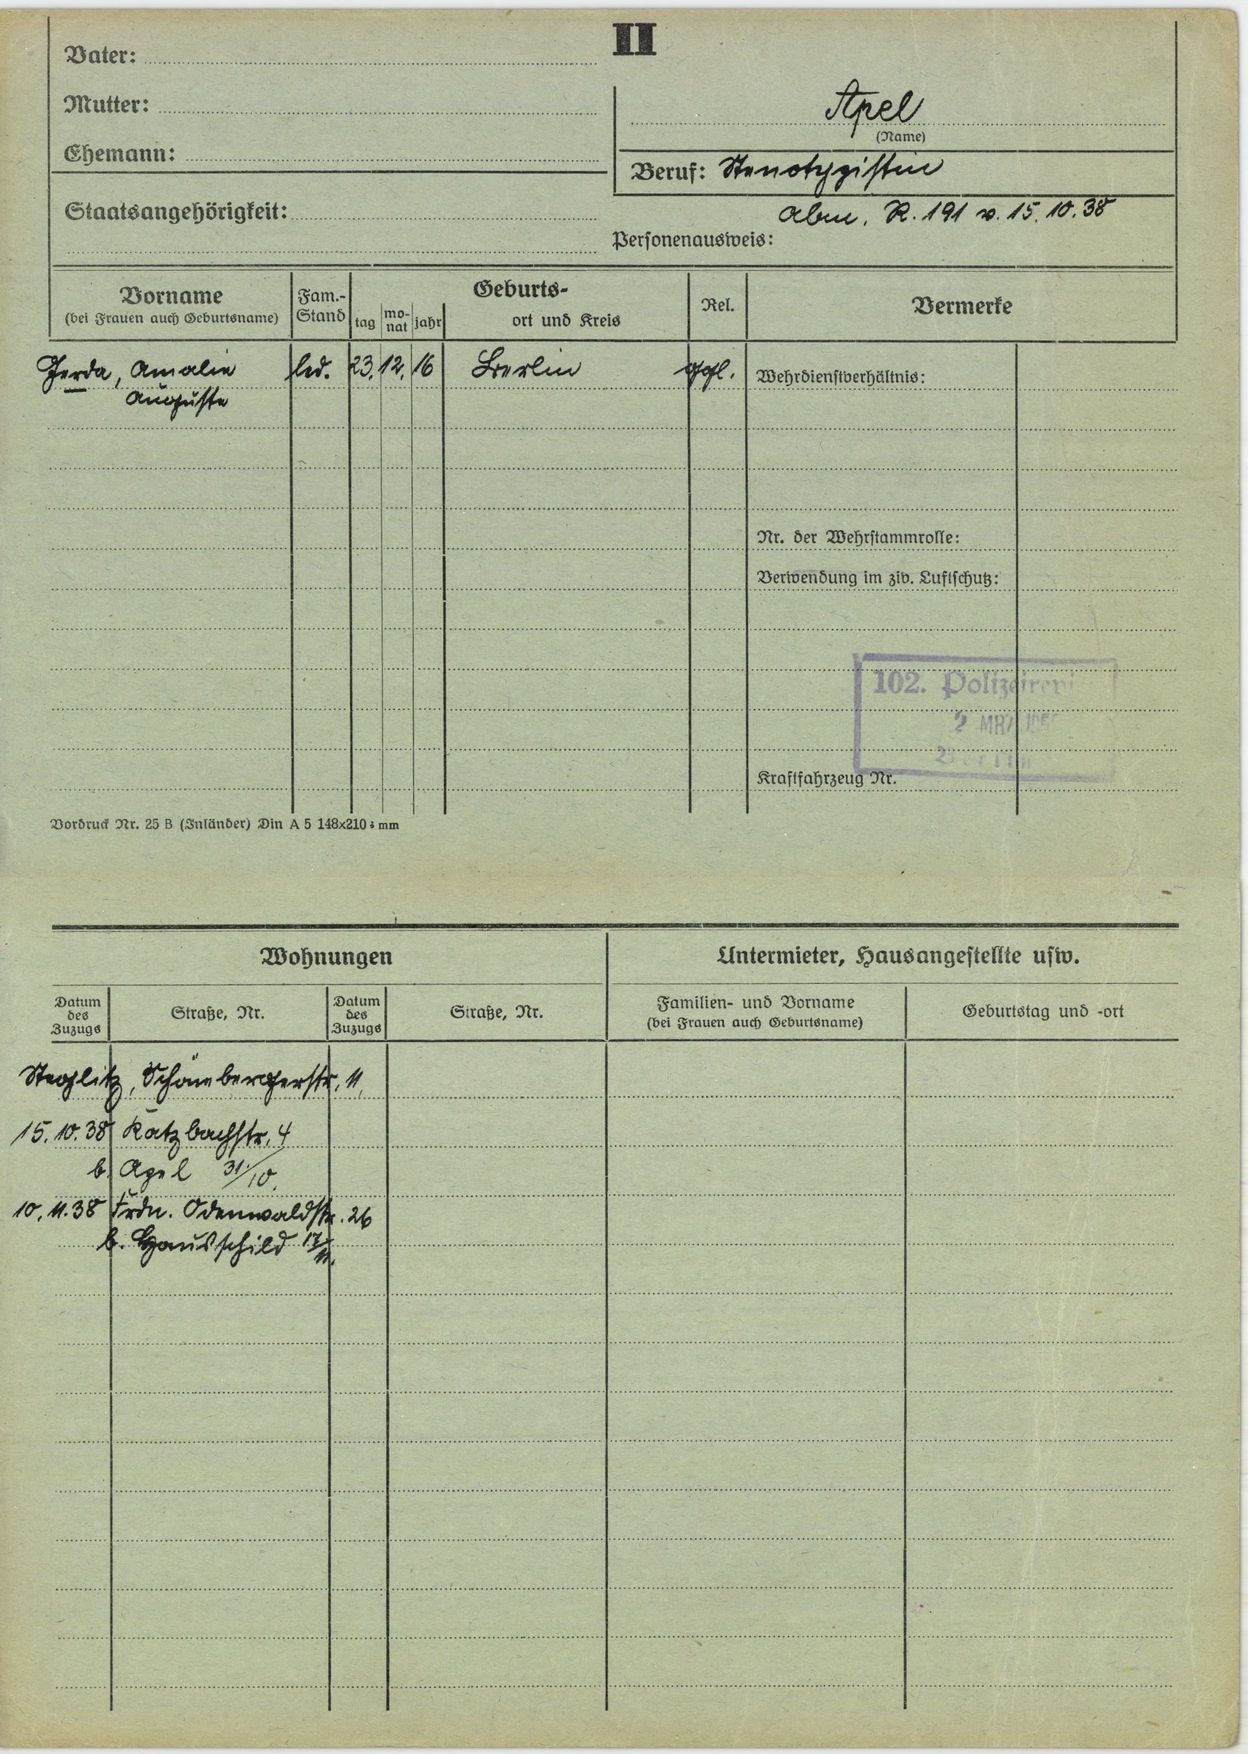
Apel